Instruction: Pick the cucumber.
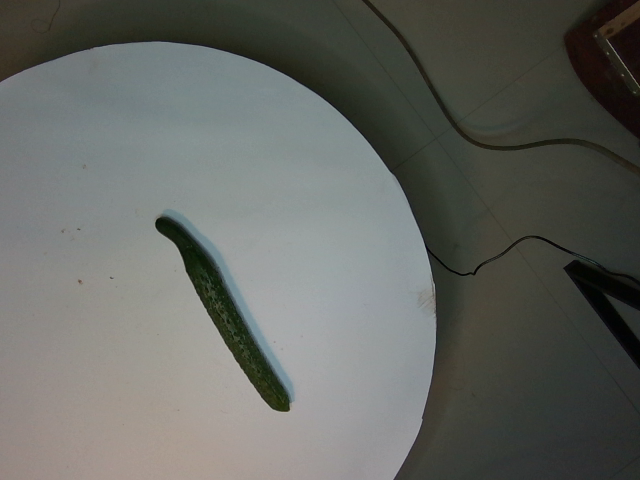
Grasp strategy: vertical